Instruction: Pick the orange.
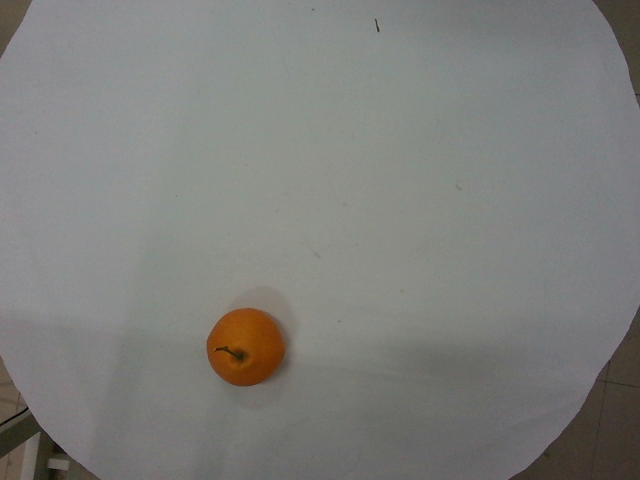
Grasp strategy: vertical